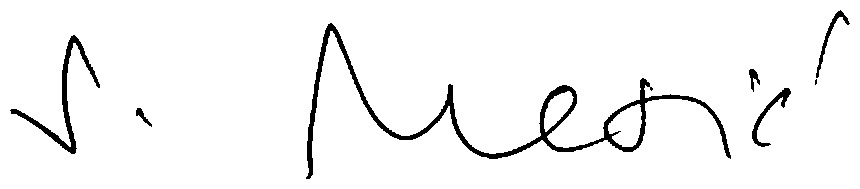
Signature of: stjepan mesić